Question: What might the diagnosis be?
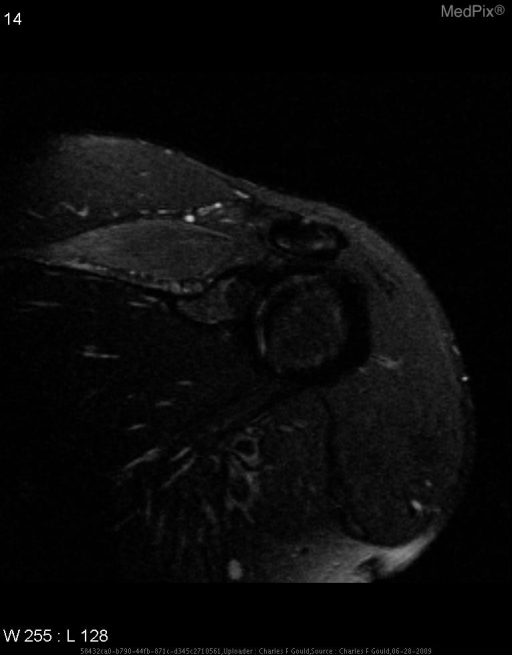
Answer: The possible diagnosis includes •  Traumatic neuropraxia
•  Neuropathy secondary to C-spine DJD
•  Non-specific myositis
•  Muscle belly trauma
•  Nerve compression
•  Rotator cuff tear.